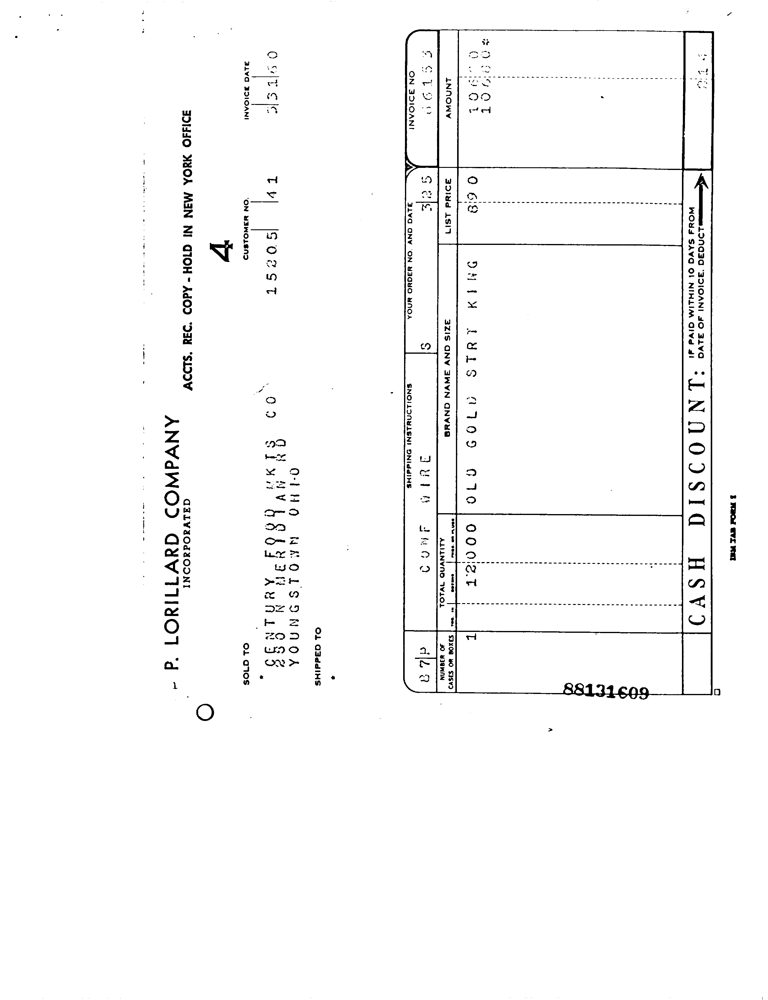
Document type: Invoice